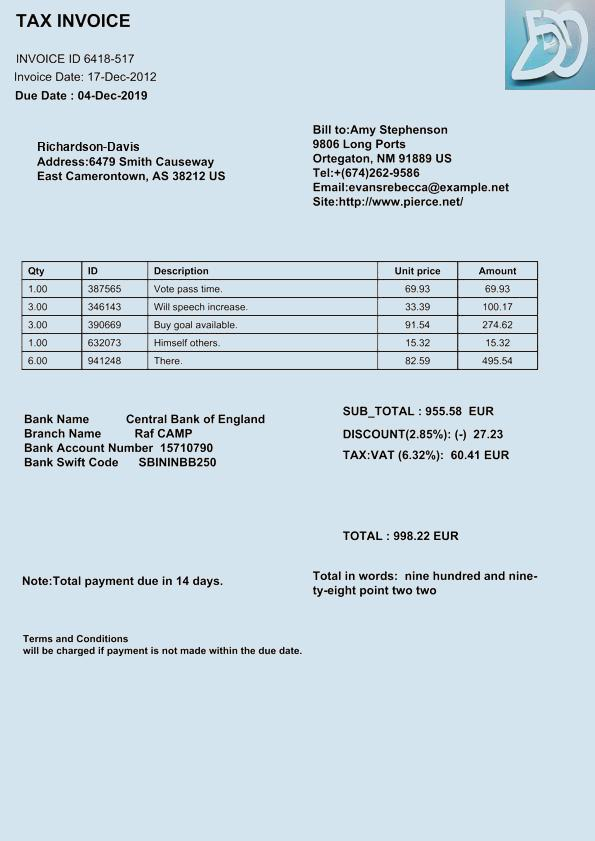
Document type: Invoice